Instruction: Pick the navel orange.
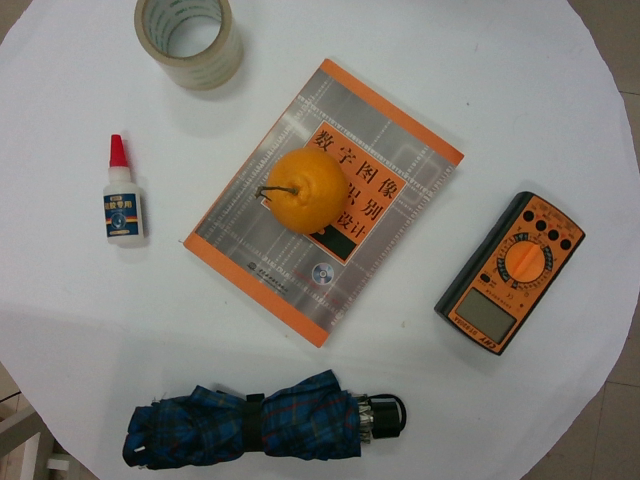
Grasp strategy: vertical